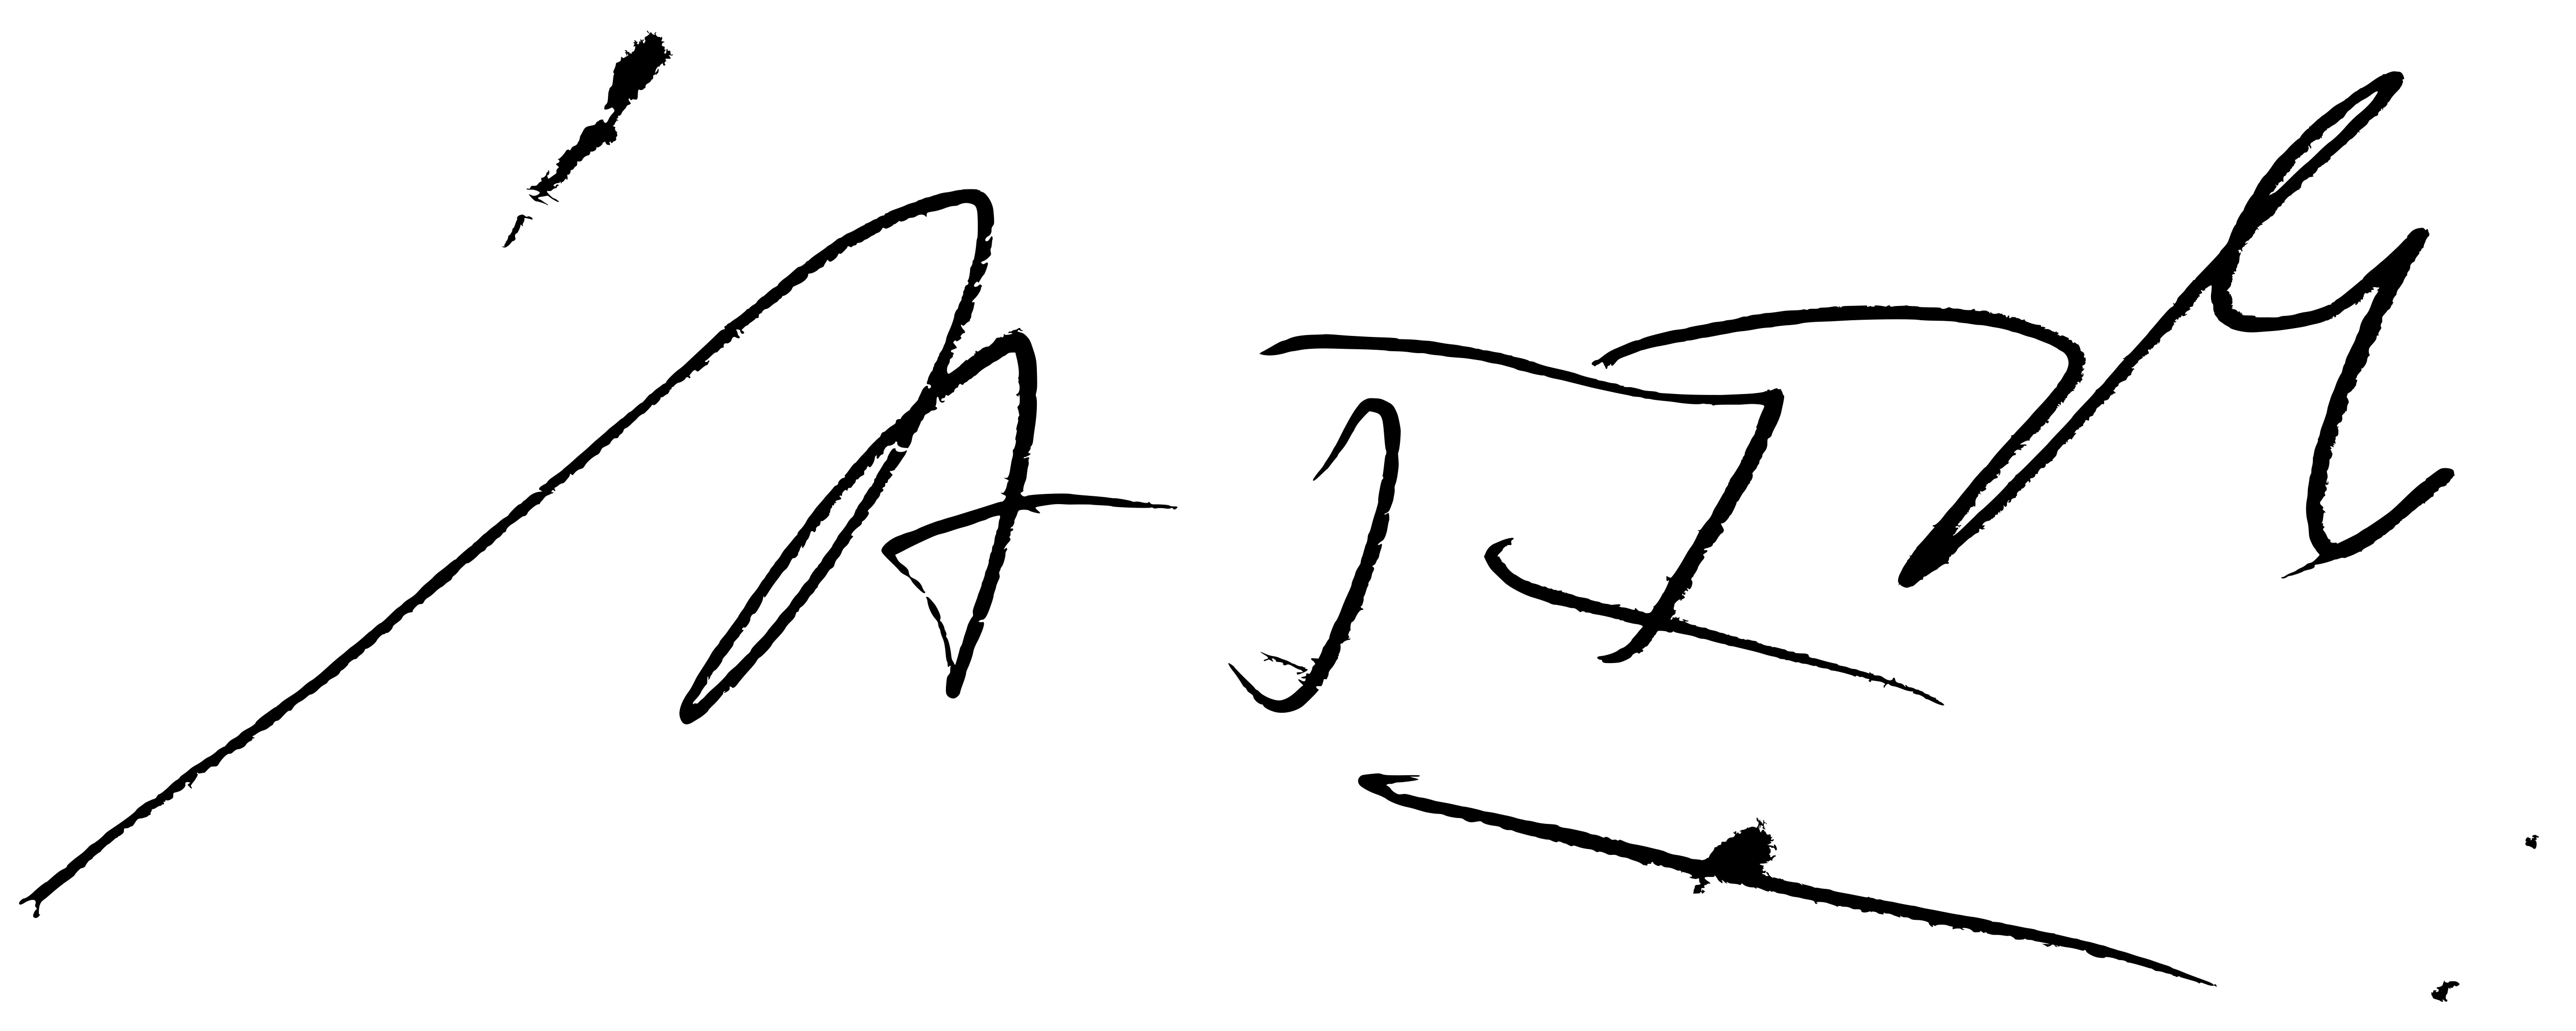
Signature of: saumya joshi